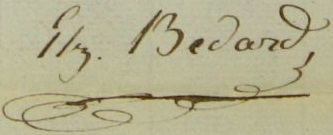
Signature of: elzéar bédard